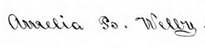
Signature of: amelia b coppuck welby